Question: How is the property described in the document?
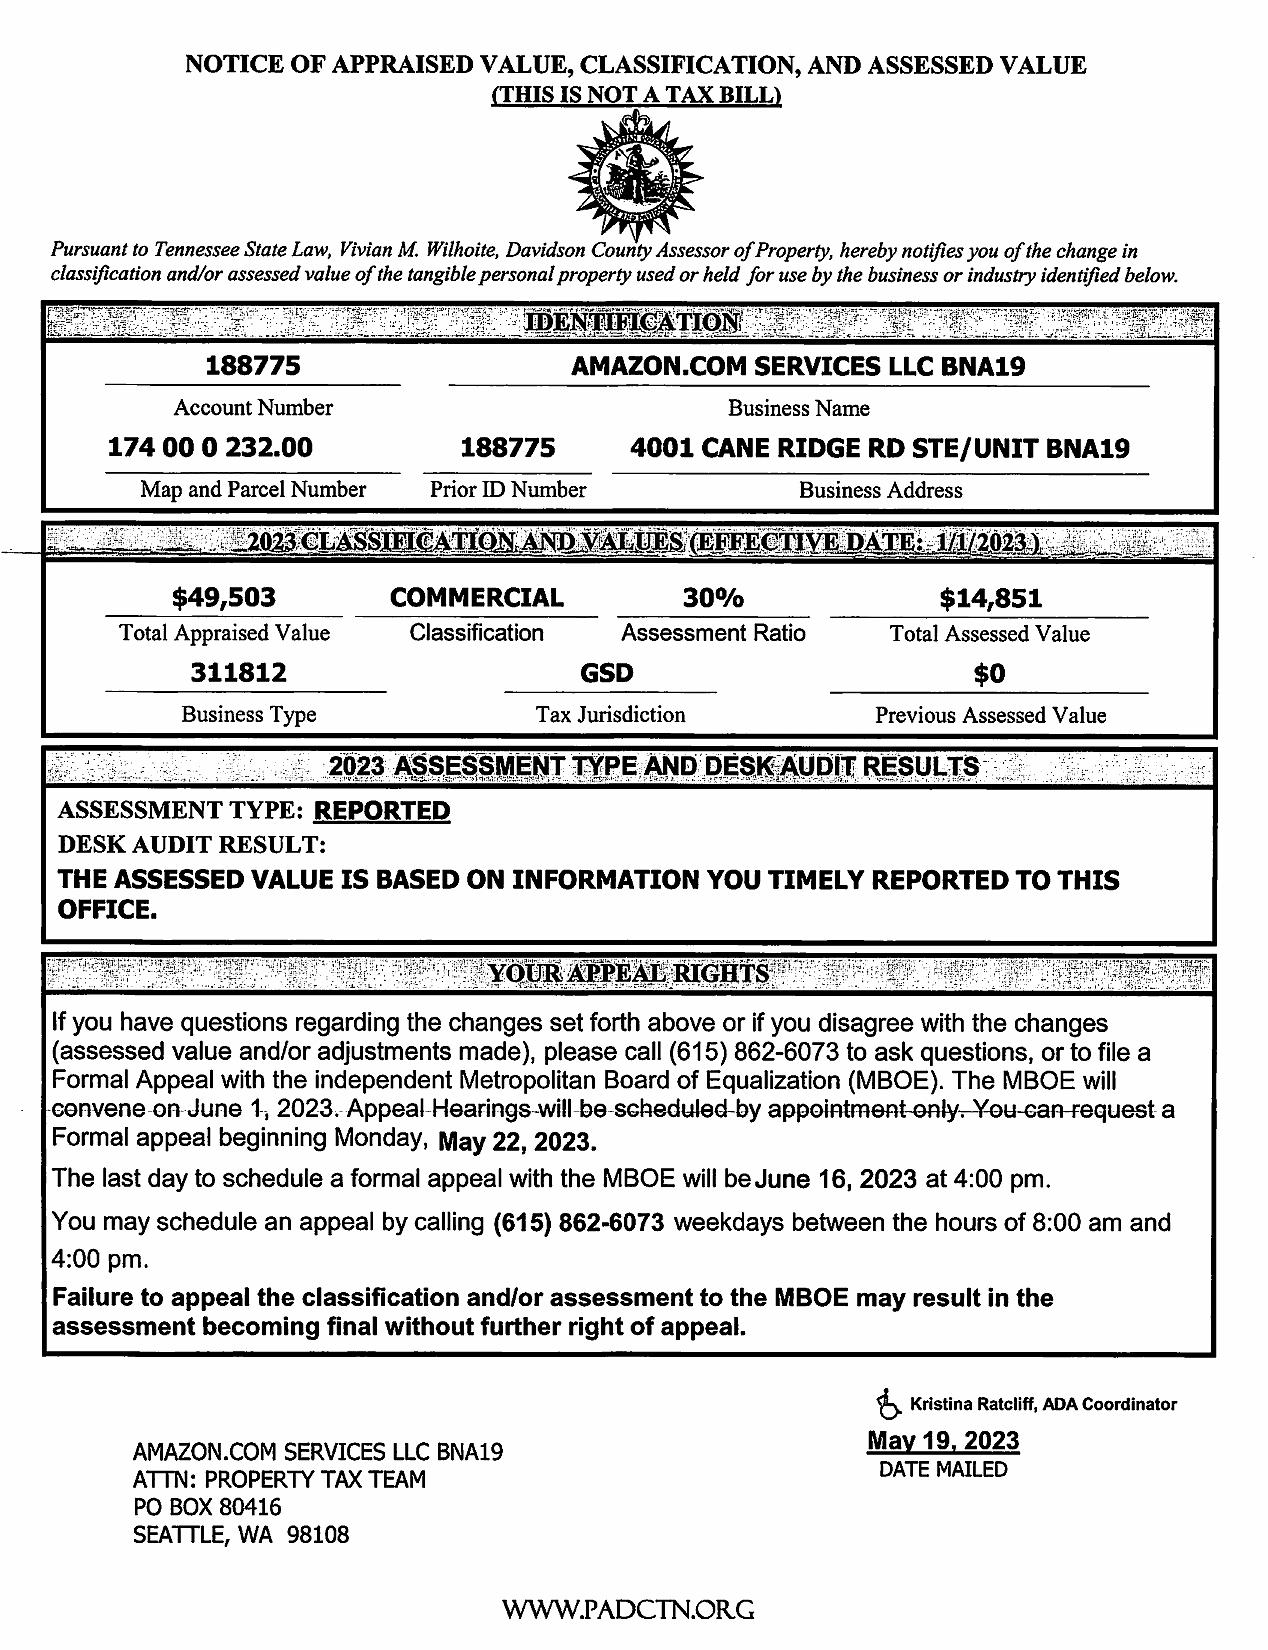
Answer: "AMAZON.COM SERVICES LLC BNA19"